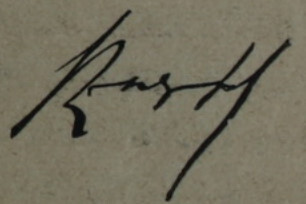
Signature of: teotig